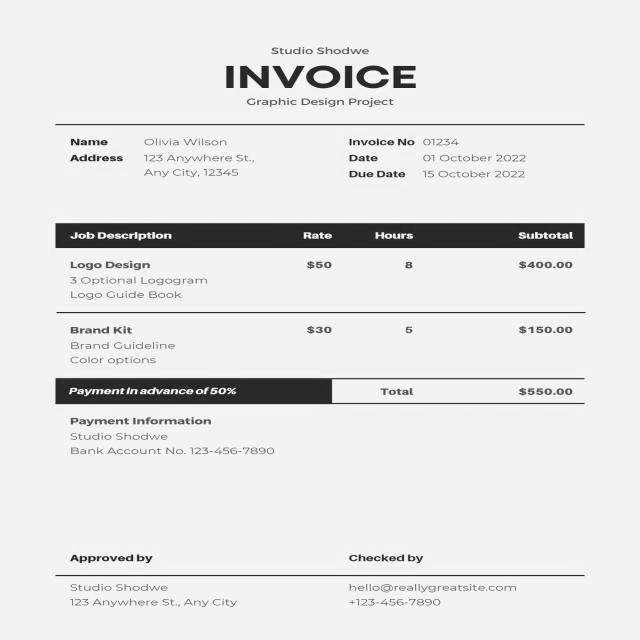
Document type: Invoice